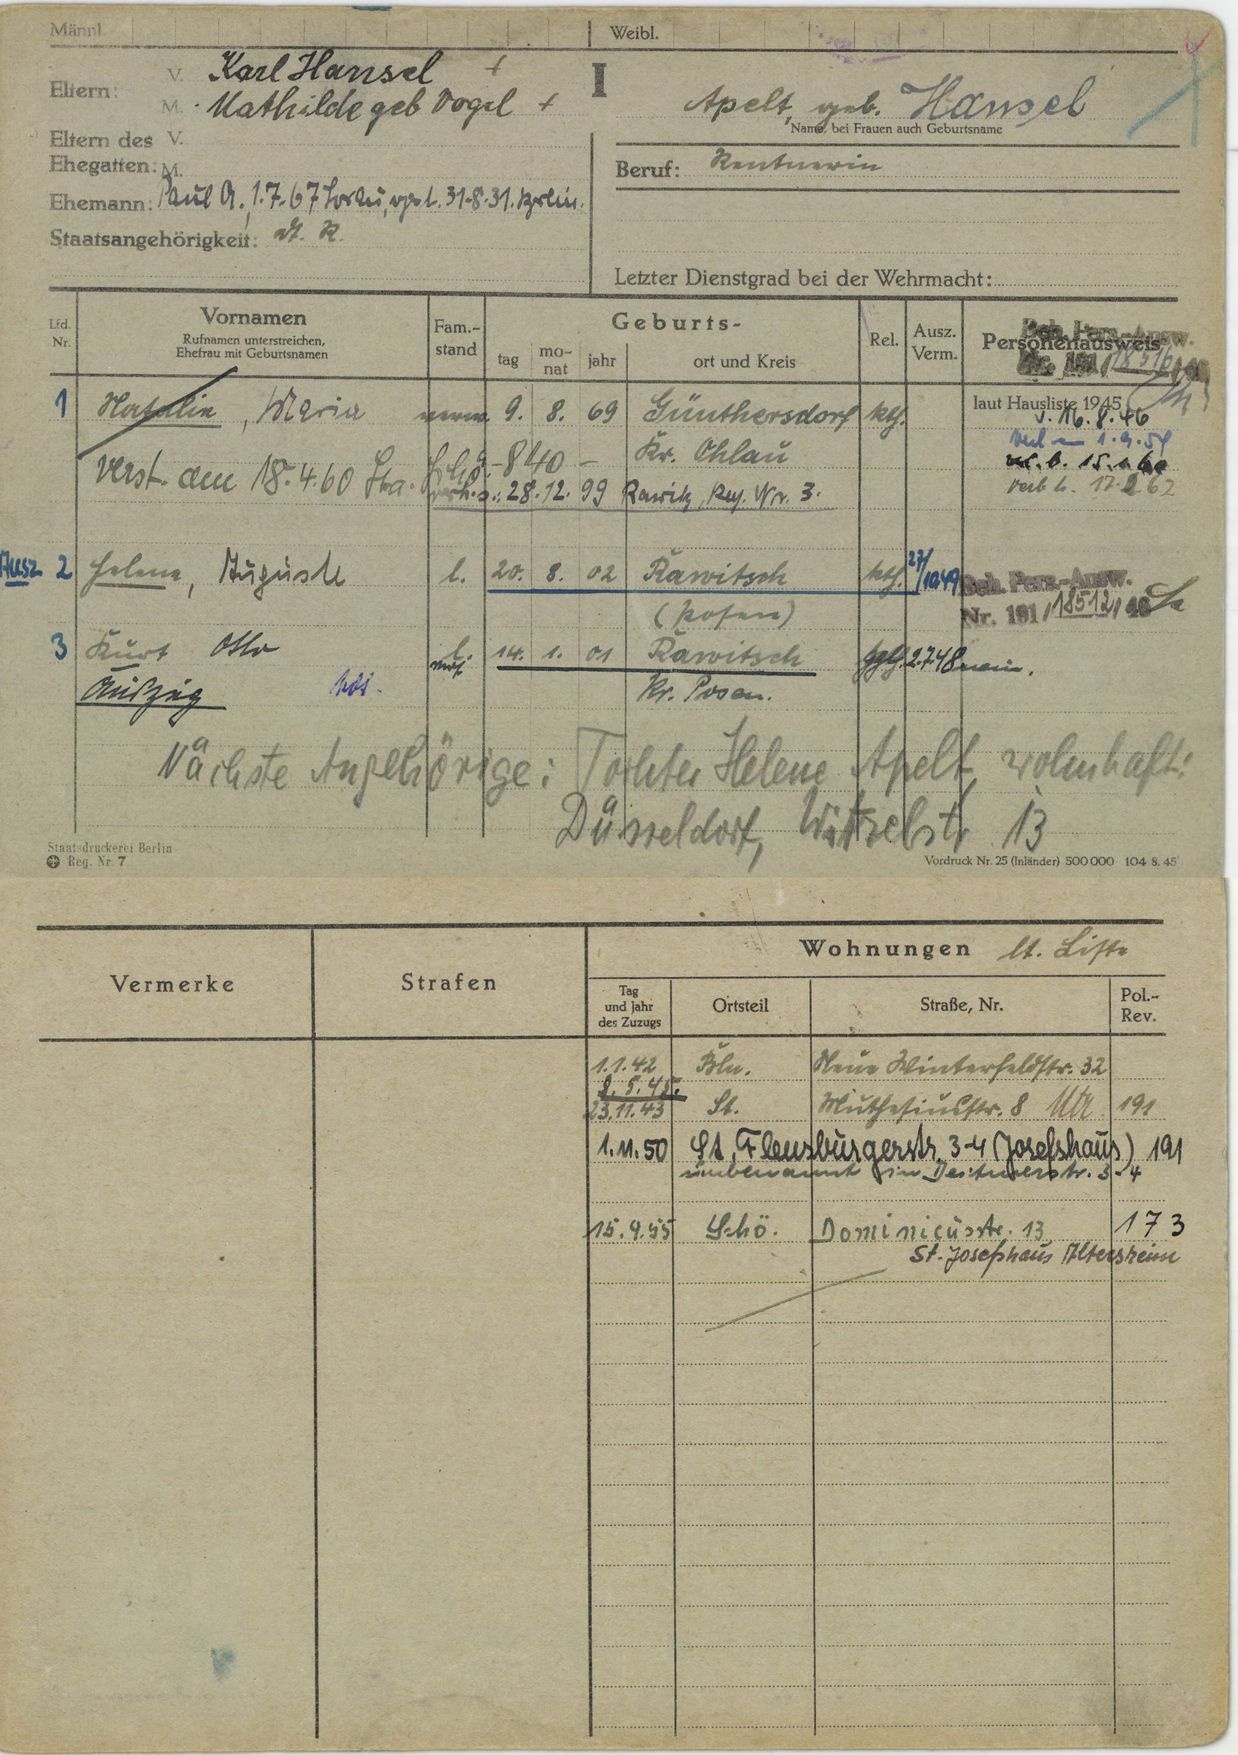
Apelt, geb. Hansel